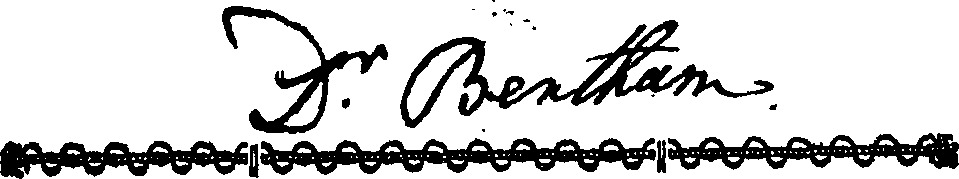
Signature of: edward bentham